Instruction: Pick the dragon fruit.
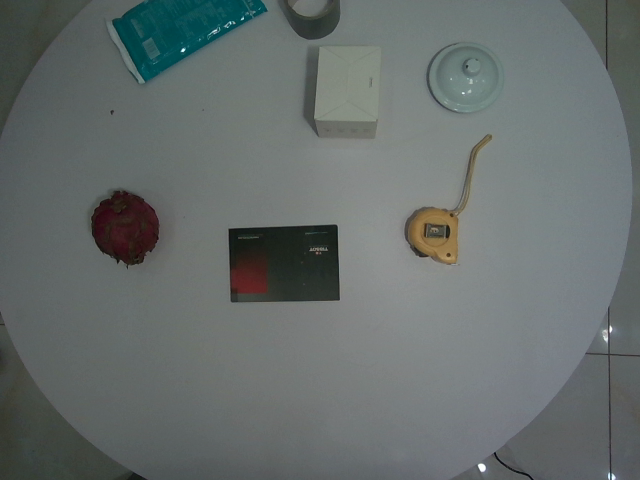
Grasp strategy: vertical